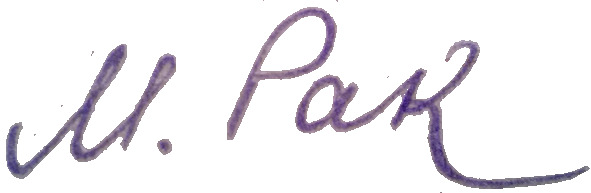
Signature of: q54964455